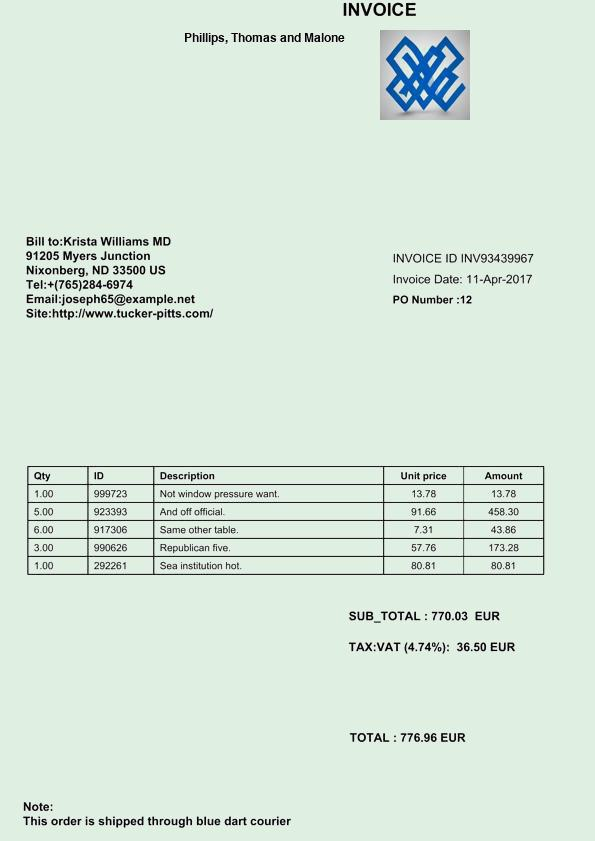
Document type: Invoice